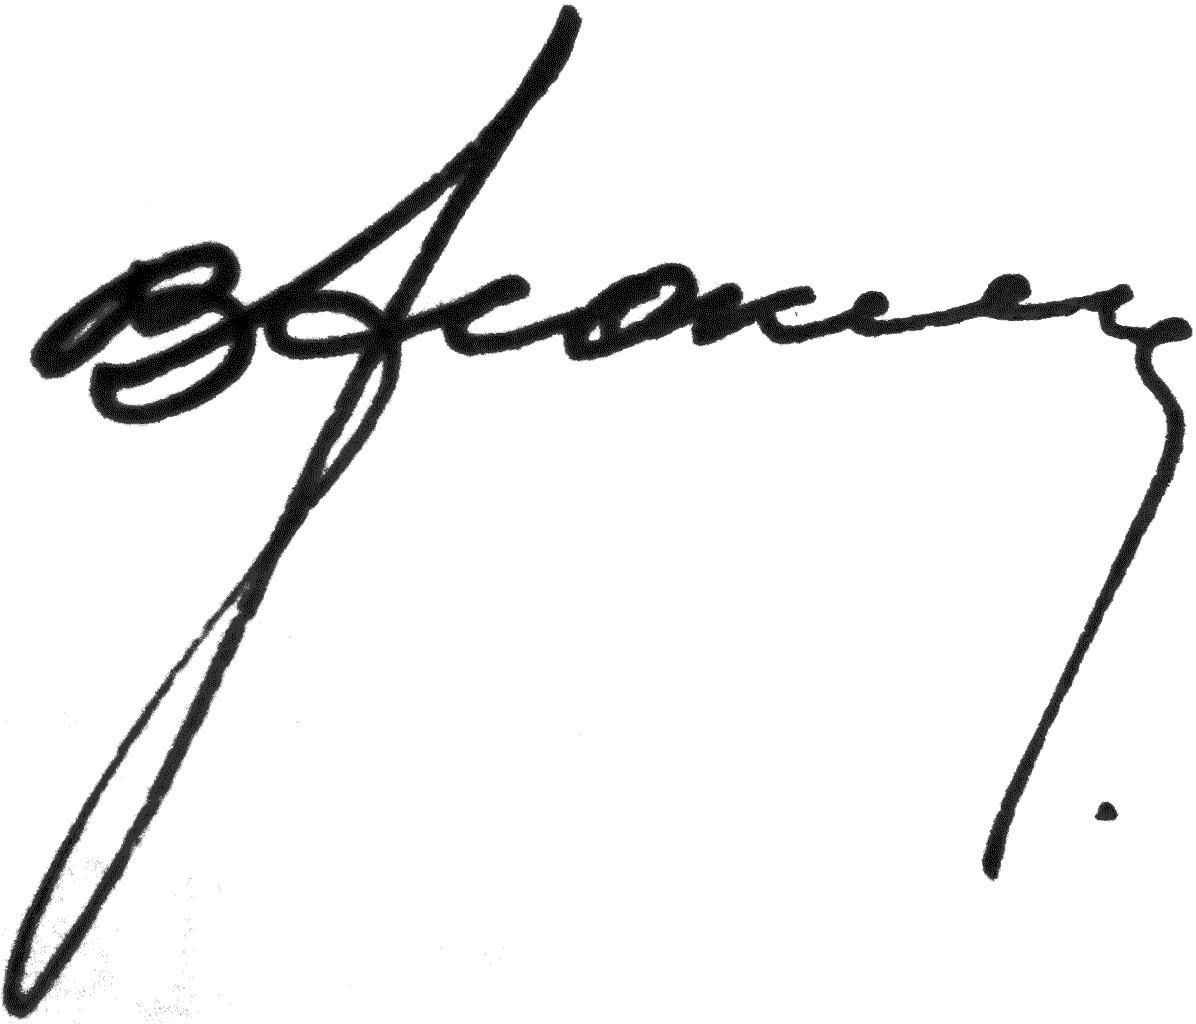
Signature of: vitold fokin